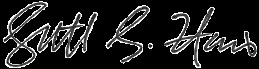
Signature of: scott s harris